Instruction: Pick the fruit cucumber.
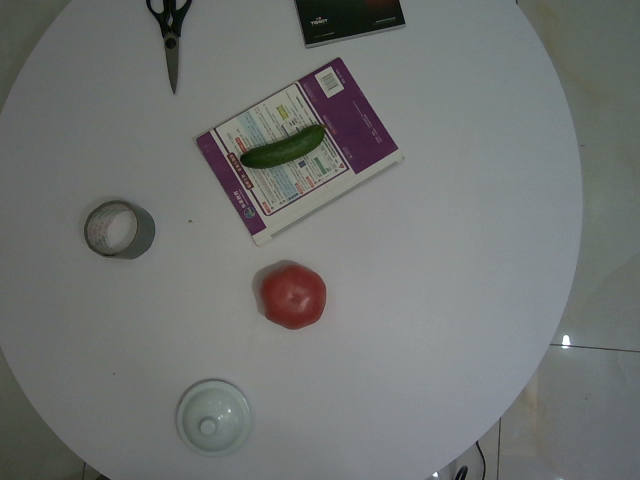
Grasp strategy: vertical